Question: What is the main concern?
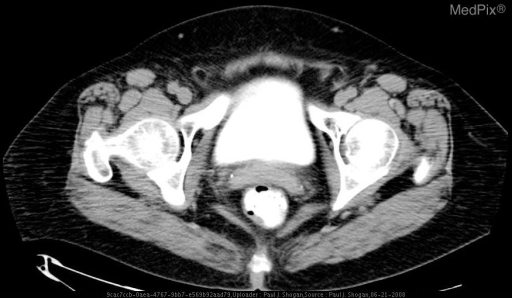
Answer: The findings suggest Initial axial CT images through the pelvis demonstrate a paucity of contrast in the rectum.   There is no contrast material in the vagina.  The patient is status post hysterectomy. Delayed axial CT images through the pelvis, obtained 6 hours after the initial scan reveal contrast within the bladder and rectum.  No contrast material is noted within the vagina. Rectal contrast was administered, with subsequent axial CT images through the pelvis with rectal tube and balloon in place, demonstrating contrast material within the vagina.  A fistula tract is not visualized.   The rectal tube was removed, and the patient was reimaged.  Contrast material is again noted within the vagina.  Additionally, there is soft tissue stranding posterior to the vagina, and anterior to the rectum, which may represent the fistula tract.  Fluoroscopic images from a barium enema demonstrate a rectovaginal fistula.  Although a fistula tract is not clearly visualized, contrast is noted to pass from the anterior rectum to the vagina.. Delayed axial CT images through the pelvis, obtained 6 hours after the initial scan reveal contrast within the bladder and rectum.  No contrast material is within the vagina.. The patient might have a history of 71 year old female, status post hysterectomy presenting with feces per the vagina..